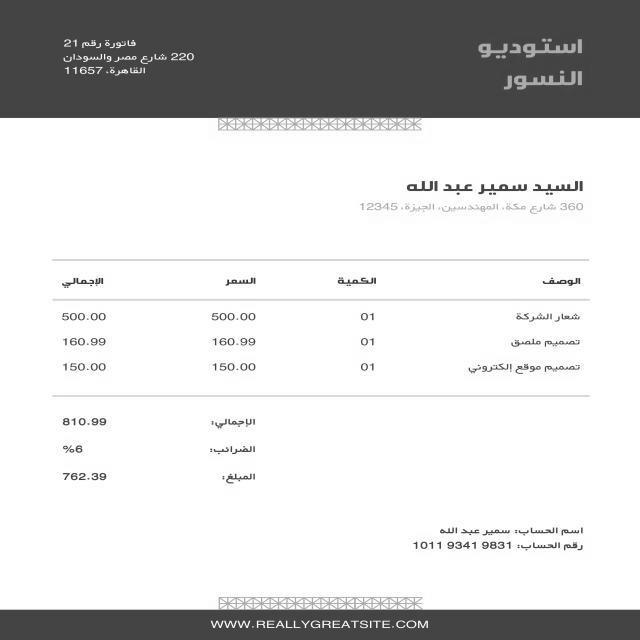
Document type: Invoice